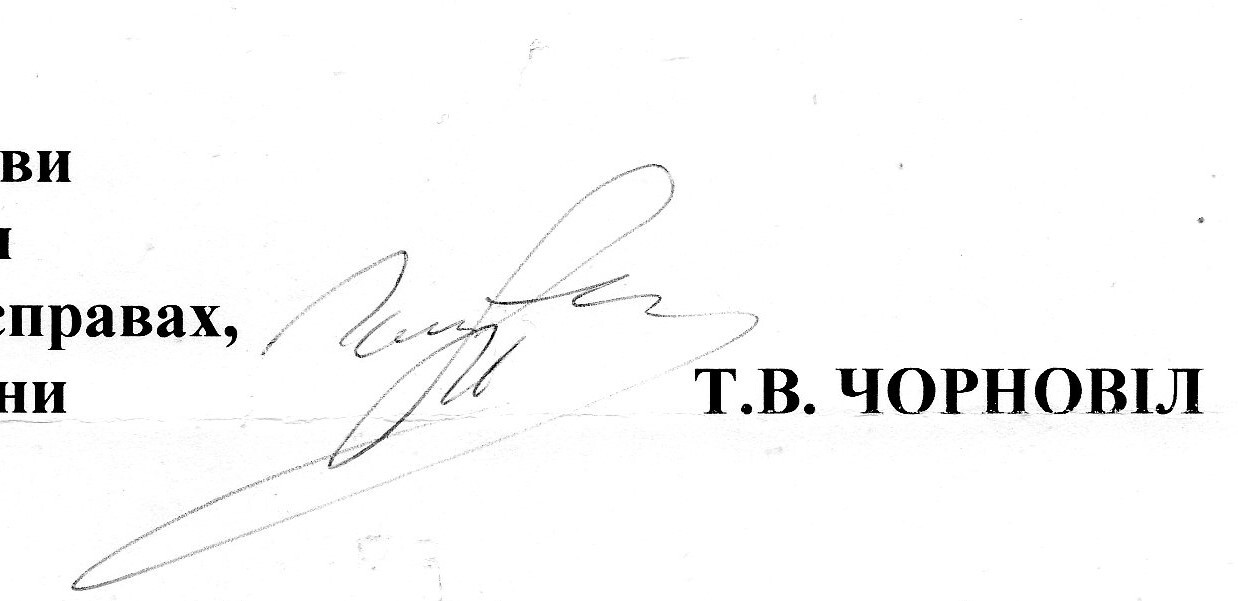
Signature of: taras chornovil